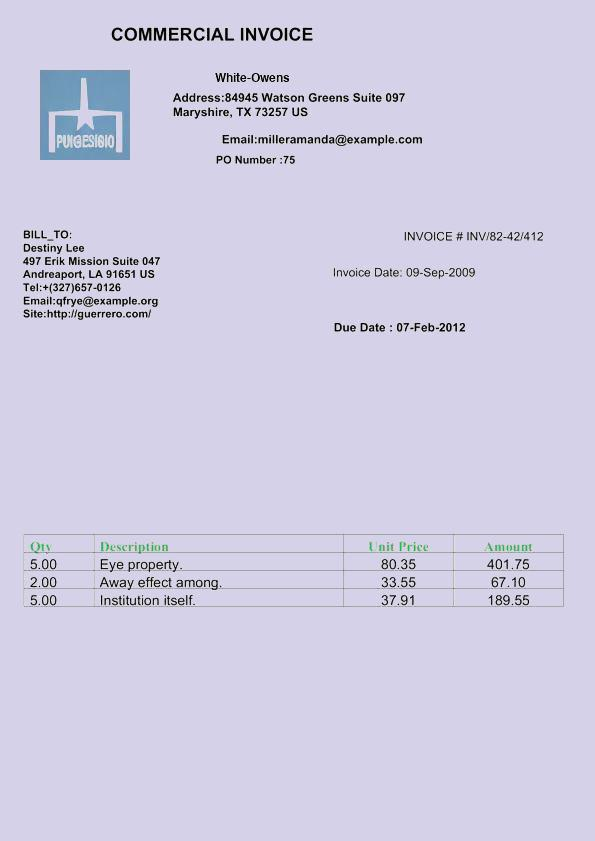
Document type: Invoice